Question: What is the potential diagnosis?
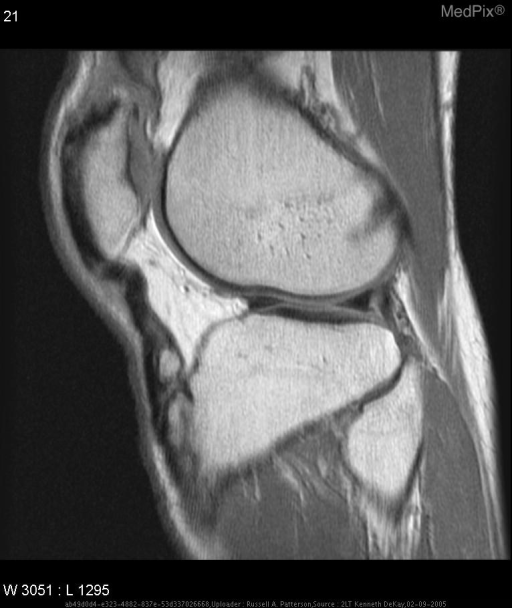
Answer: The possible diagnosis includes Quadriceps tendon rupture
Medial retinacular tear.